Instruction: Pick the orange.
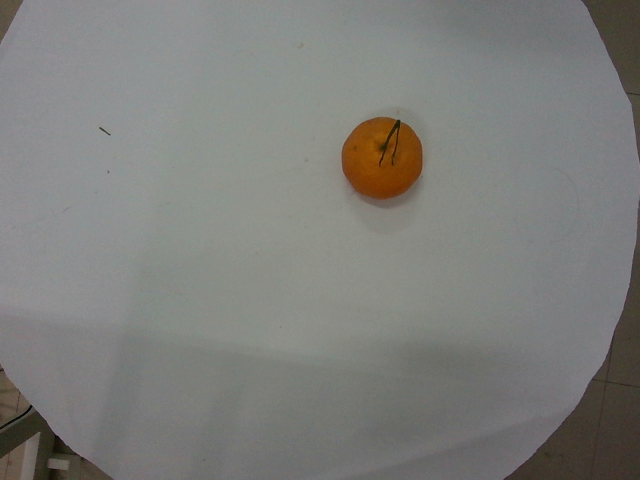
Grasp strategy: vertical